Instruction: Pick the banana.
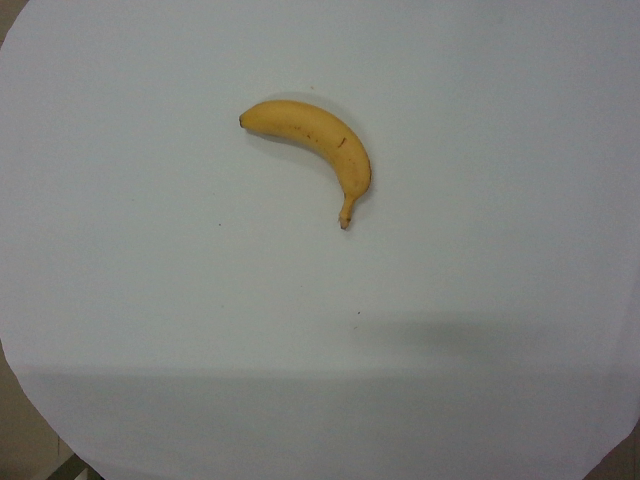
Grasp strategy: vertical